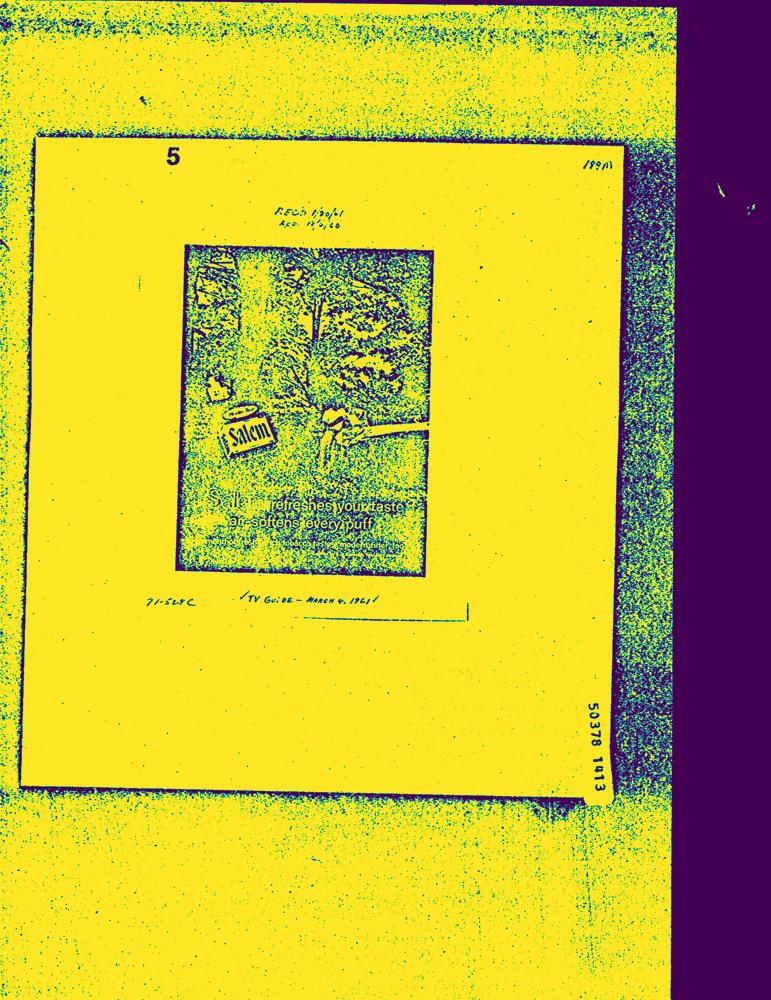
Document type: AD